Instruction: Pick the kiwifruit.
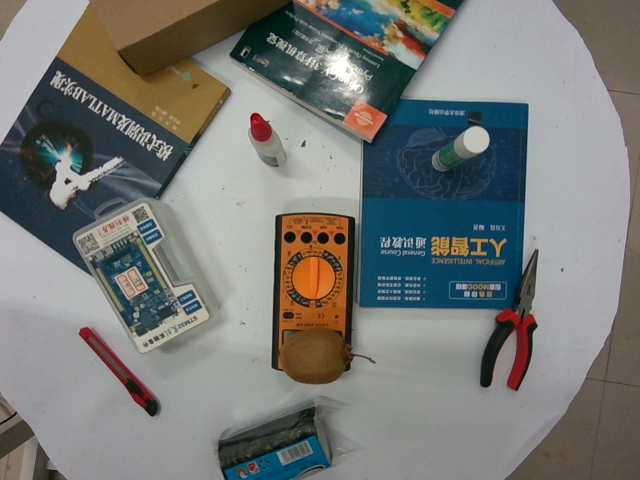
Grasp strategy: vertical